Question: What is the estimated tax bill amount according to the document?
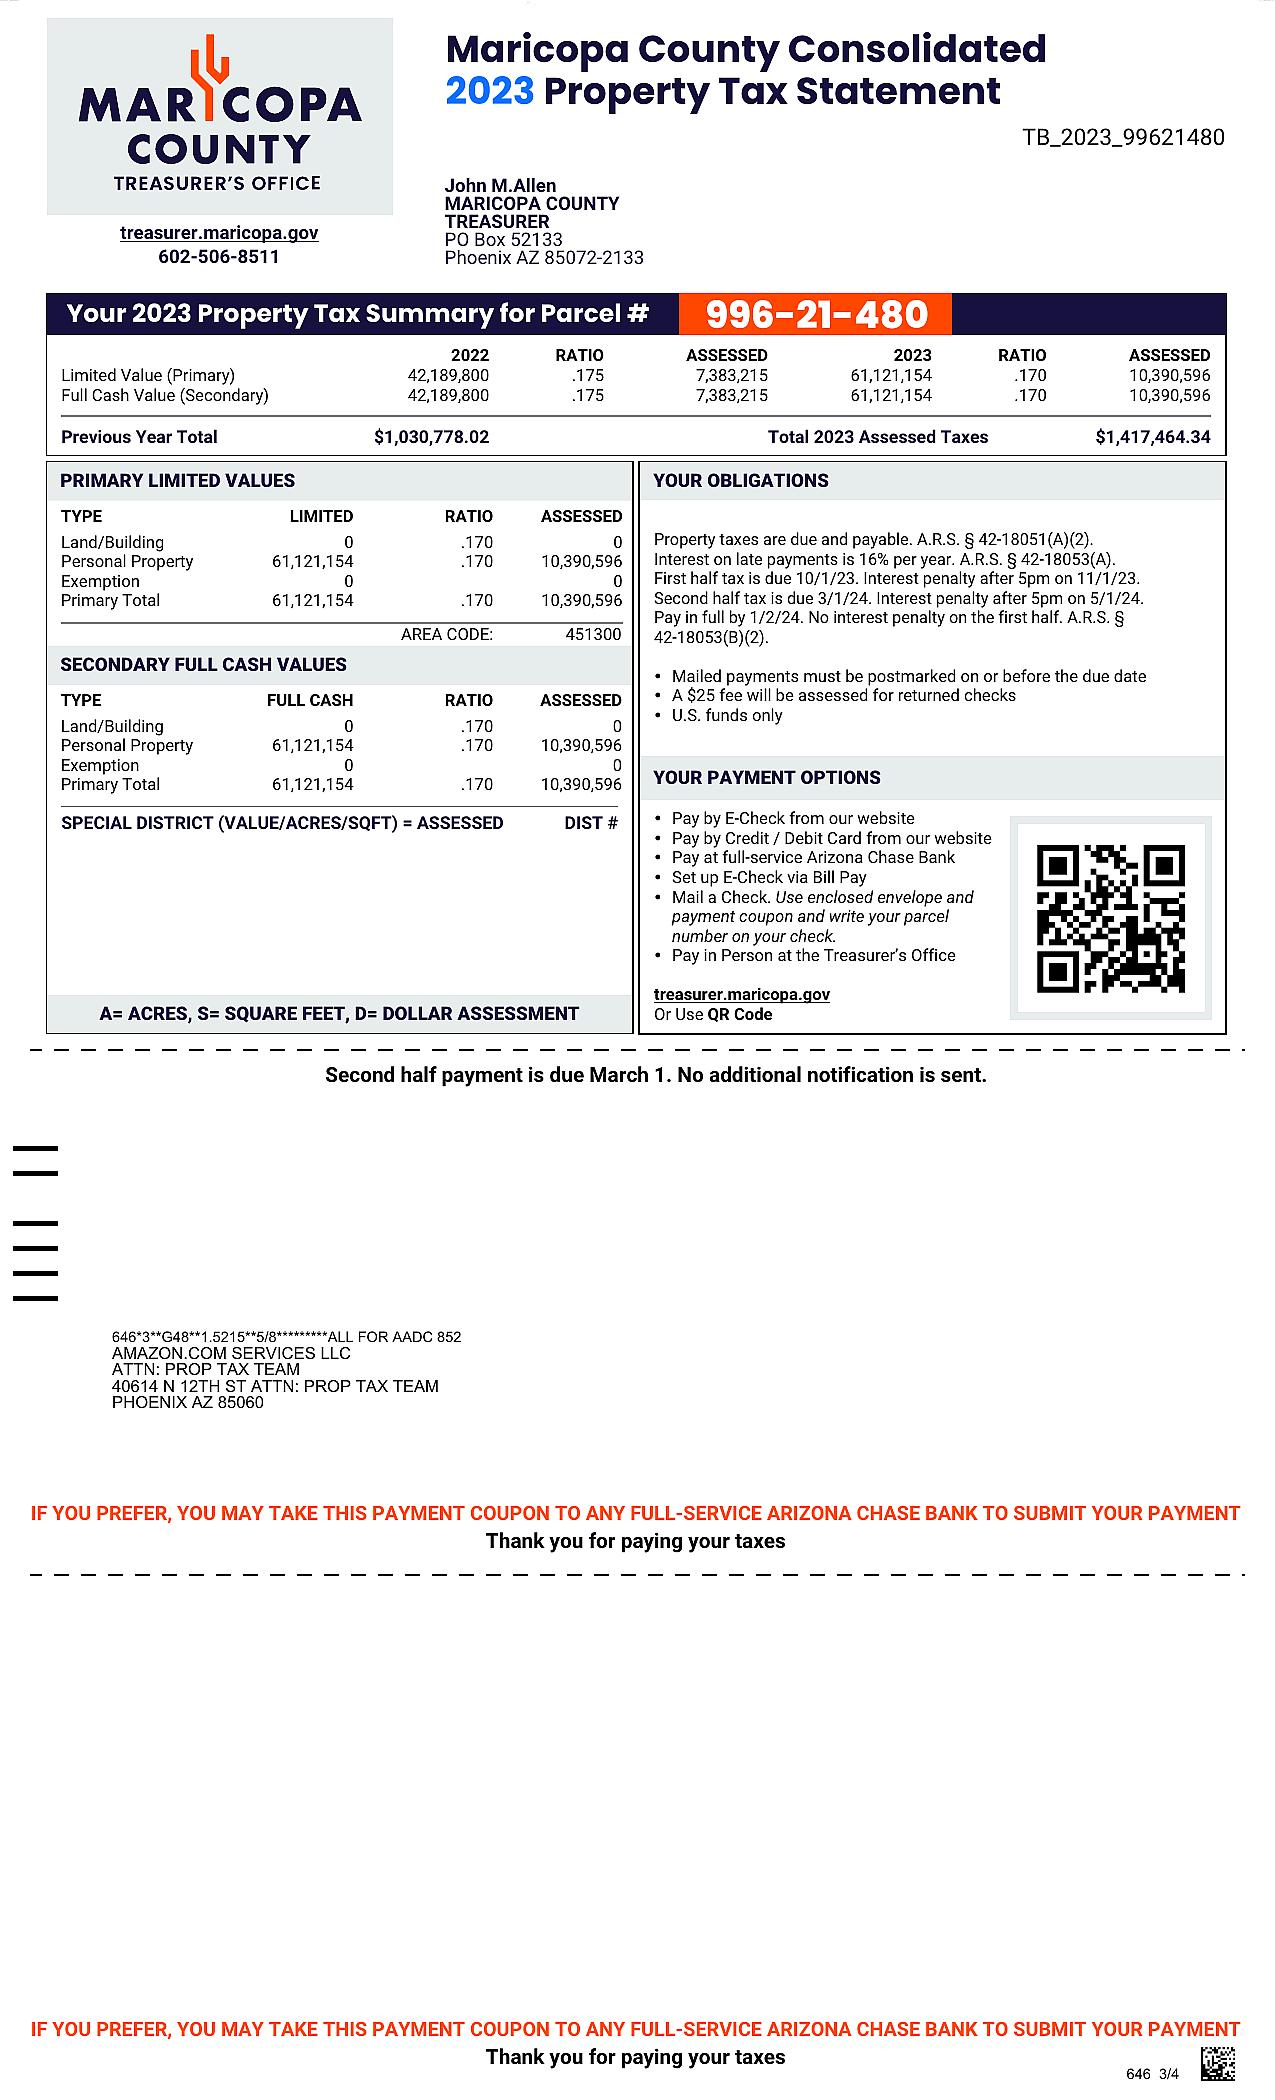
Answer: "$1,417,464.34 "